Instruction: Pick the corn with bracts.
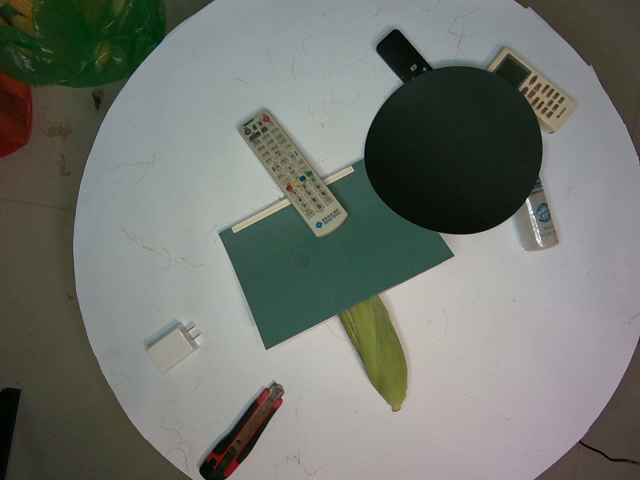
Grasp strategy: vertical